Question: Explain the disease:
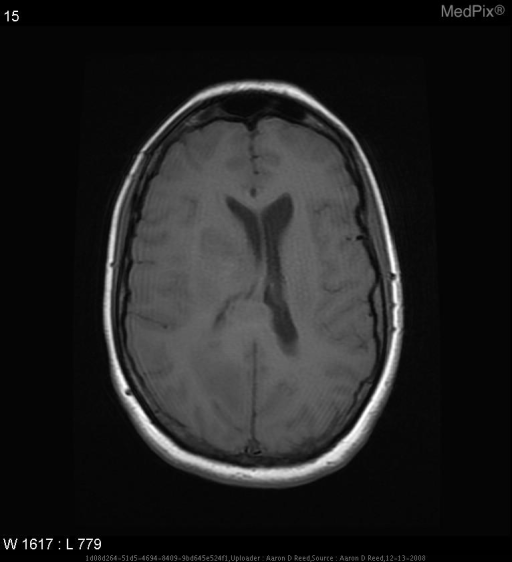
Answer: The disease is discussed as: Lesions/Condition: Gioblastoma multiforme

Cell  of  Origin: Astrocytes

WHO  Grade(s): The term glioblastoma multiforme is reserved for Grade IV gliomas. By definition, they meet at least 3 out of 4 of the following criteria: 1) nuclear atypia 2) mitosis 3) endothelial proliferation 4) necrosis
Grading system for Gliomas
*Grade I: none of above criteria
*Grade II: at least one of above criteria is met
*Grade III: at least 2 of above criteria met
*Grade IV: at least 3 of above criteria

Synonyms: Grade IV astrocytoma, Grade IV Glioma

Associations/Predisposing  Factors:
* Incidence slightly higher in caucasians than other ethnicities
* More common in men than women (3:2)
* More common with increasing age (40 years and older)

Common  Locations:   GBMs generally arise in the deep white matter but may also cross the corpus collosum and invade the opposite hemishpere producing a "butterfly" tumor.

Histology: Variable- most often consists of poorly differentiated astrocytes with nulcear atypia and mitotic activity. Necrosis and microvascular proliferation may be significant, especially in high grade lesions such as a GBM.

Special  Stains: no special stains are required

Gross  Appearance: Tumors appear large and amorphous with several infiltrating, finger-like extensions that can represent microscopic invasion beyond the obvious tumor sites.

Radiology:
* CT: tend to be irregularly shaped, hypodense lesions with peripheral ring-like enhancement surrounded by edema.
* MRI with and without contrast- study of choice; on T1 = ring-enhancing lesions with hypodense core, has high-signal intensity on T2

Molecular Biology:
* IDH1 mutations are more common in secondary GBM - associated with a better prognosis
* MGMT status may predict a better response to standard therapy with radiation and temozolomide chemotherapy

Prognosis  and  Treatment: poor
*Median survival without treatment ~ 3 months
*With treatment, mean survival is 8-15 months
* treatment is often palliative and consists of debulking surgery, external beam radiation and chemotherapy with temozolomide

Most patients are eligible to volunteer for clinical trials.

http://emedicine.medscape.com/article/283453-overview
http://www.cancer.gov/cancertopics/pdq/treatment/adultbrain/HealthProfessional/page4
http://www.ncbi.nlm.nih.gov/pmc/articles/PMC3792931/